Question: What could the diagnosis suggest?
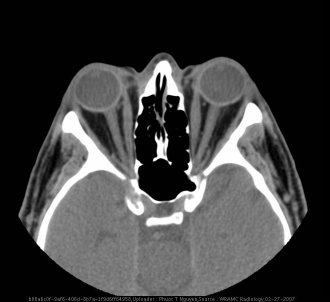
Answer: The possible diagnosis includes •  Periorbital / Orbital Cellulitis
•  Histiocytosis
•  Orbital Myositis / Orbital Pseudotumor
•  Grave’s Orbitopathy
•  Lymphoma.